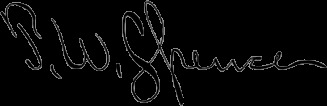
Signature of: thomas wilson spence